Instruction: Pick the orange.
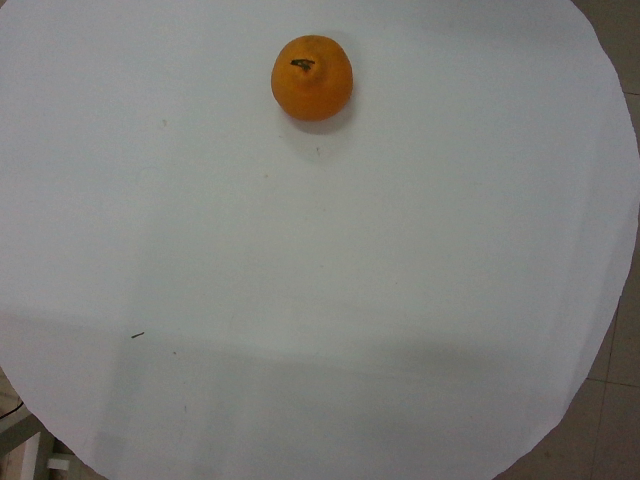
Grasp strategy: vertical